Question: Which state is mentioned in the document?
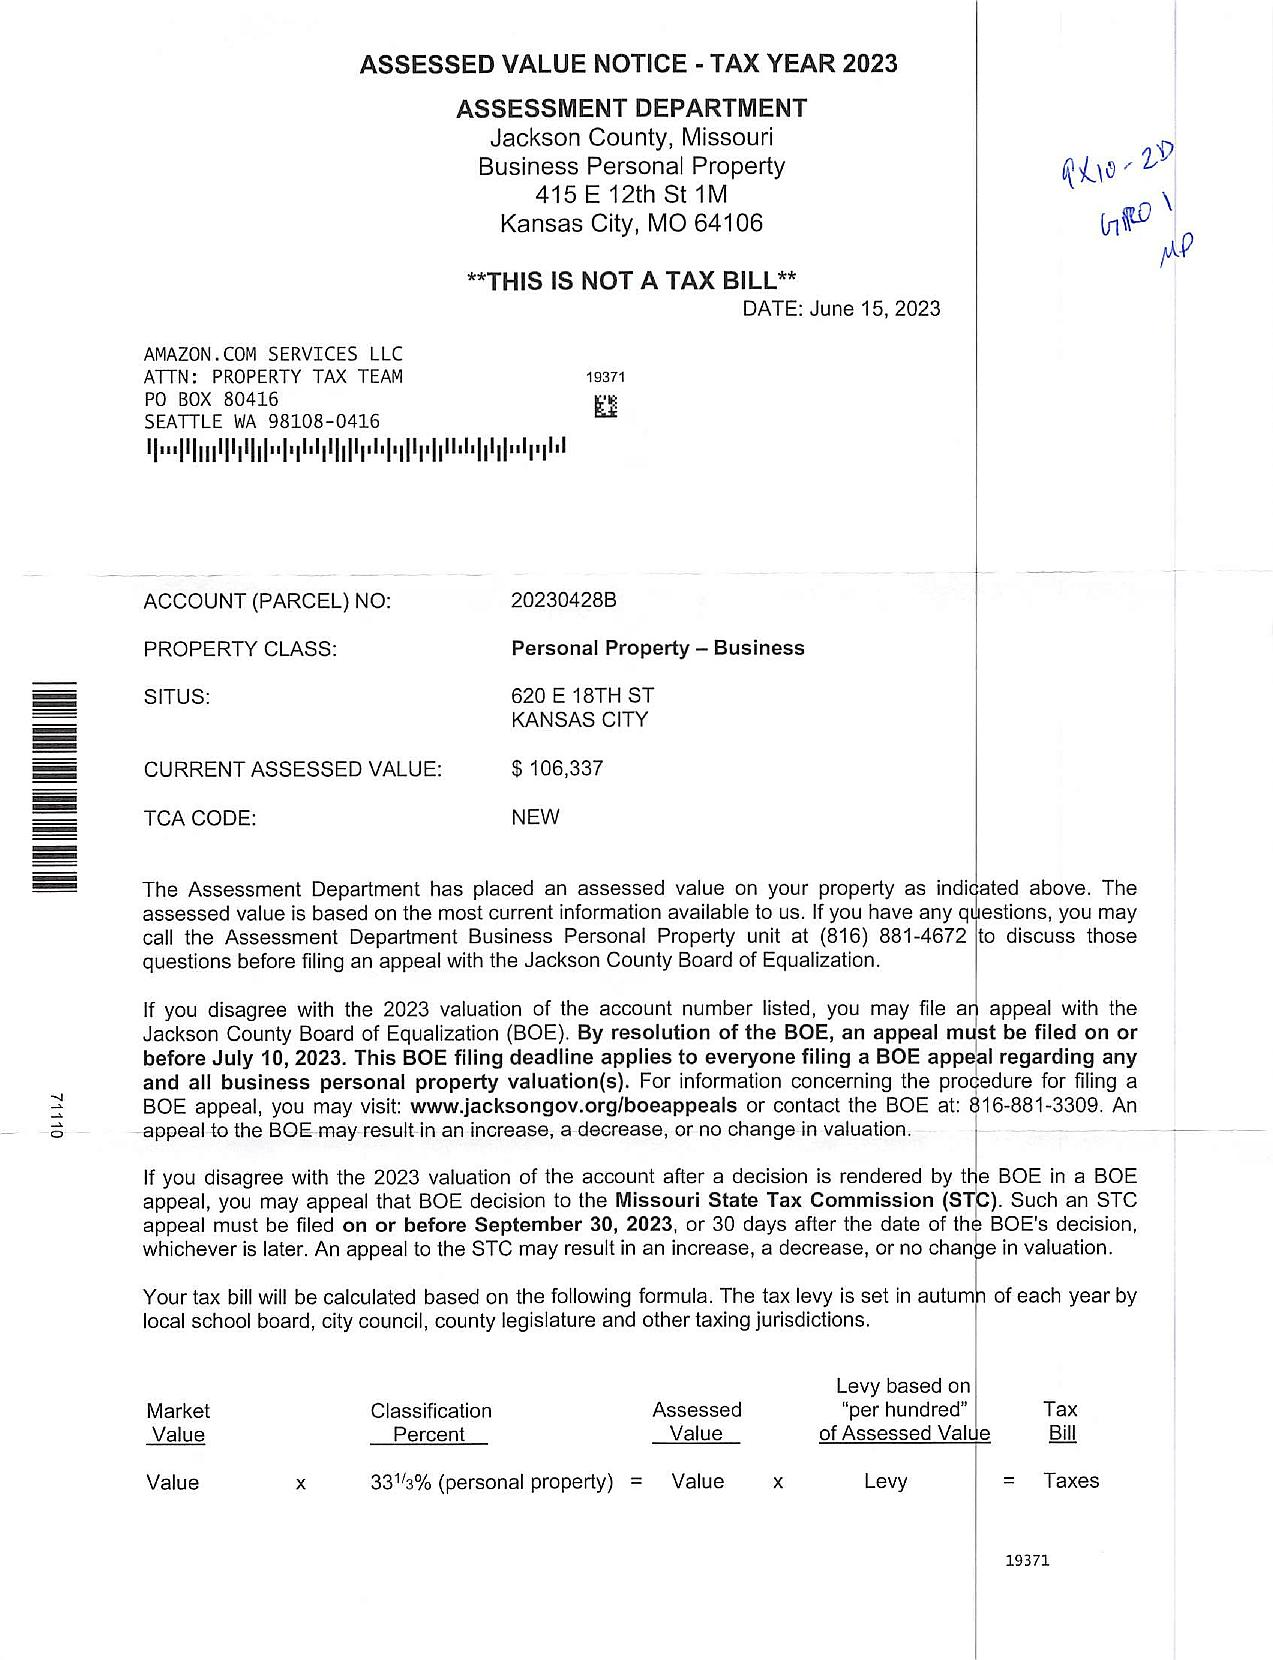
Answer: "Missouri"